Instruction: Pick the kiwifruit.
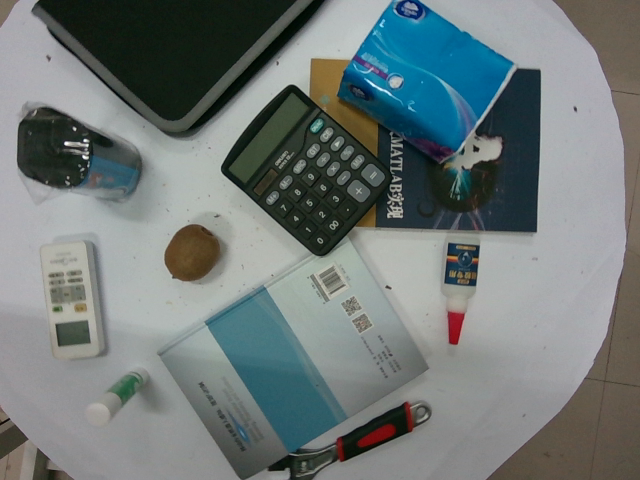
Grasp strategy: vertical